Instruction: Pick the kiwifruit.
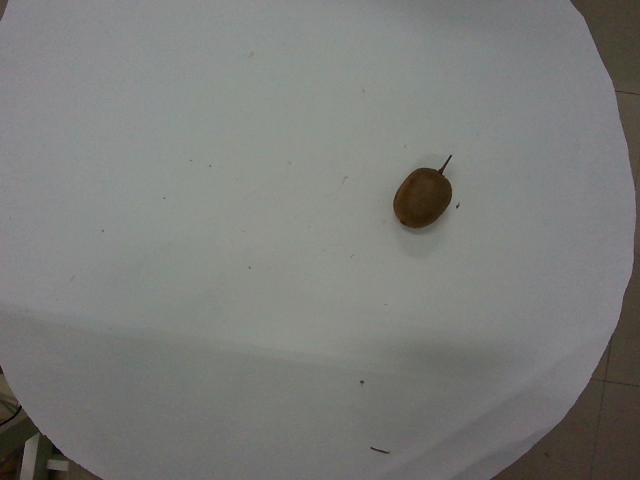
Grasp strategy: vertical